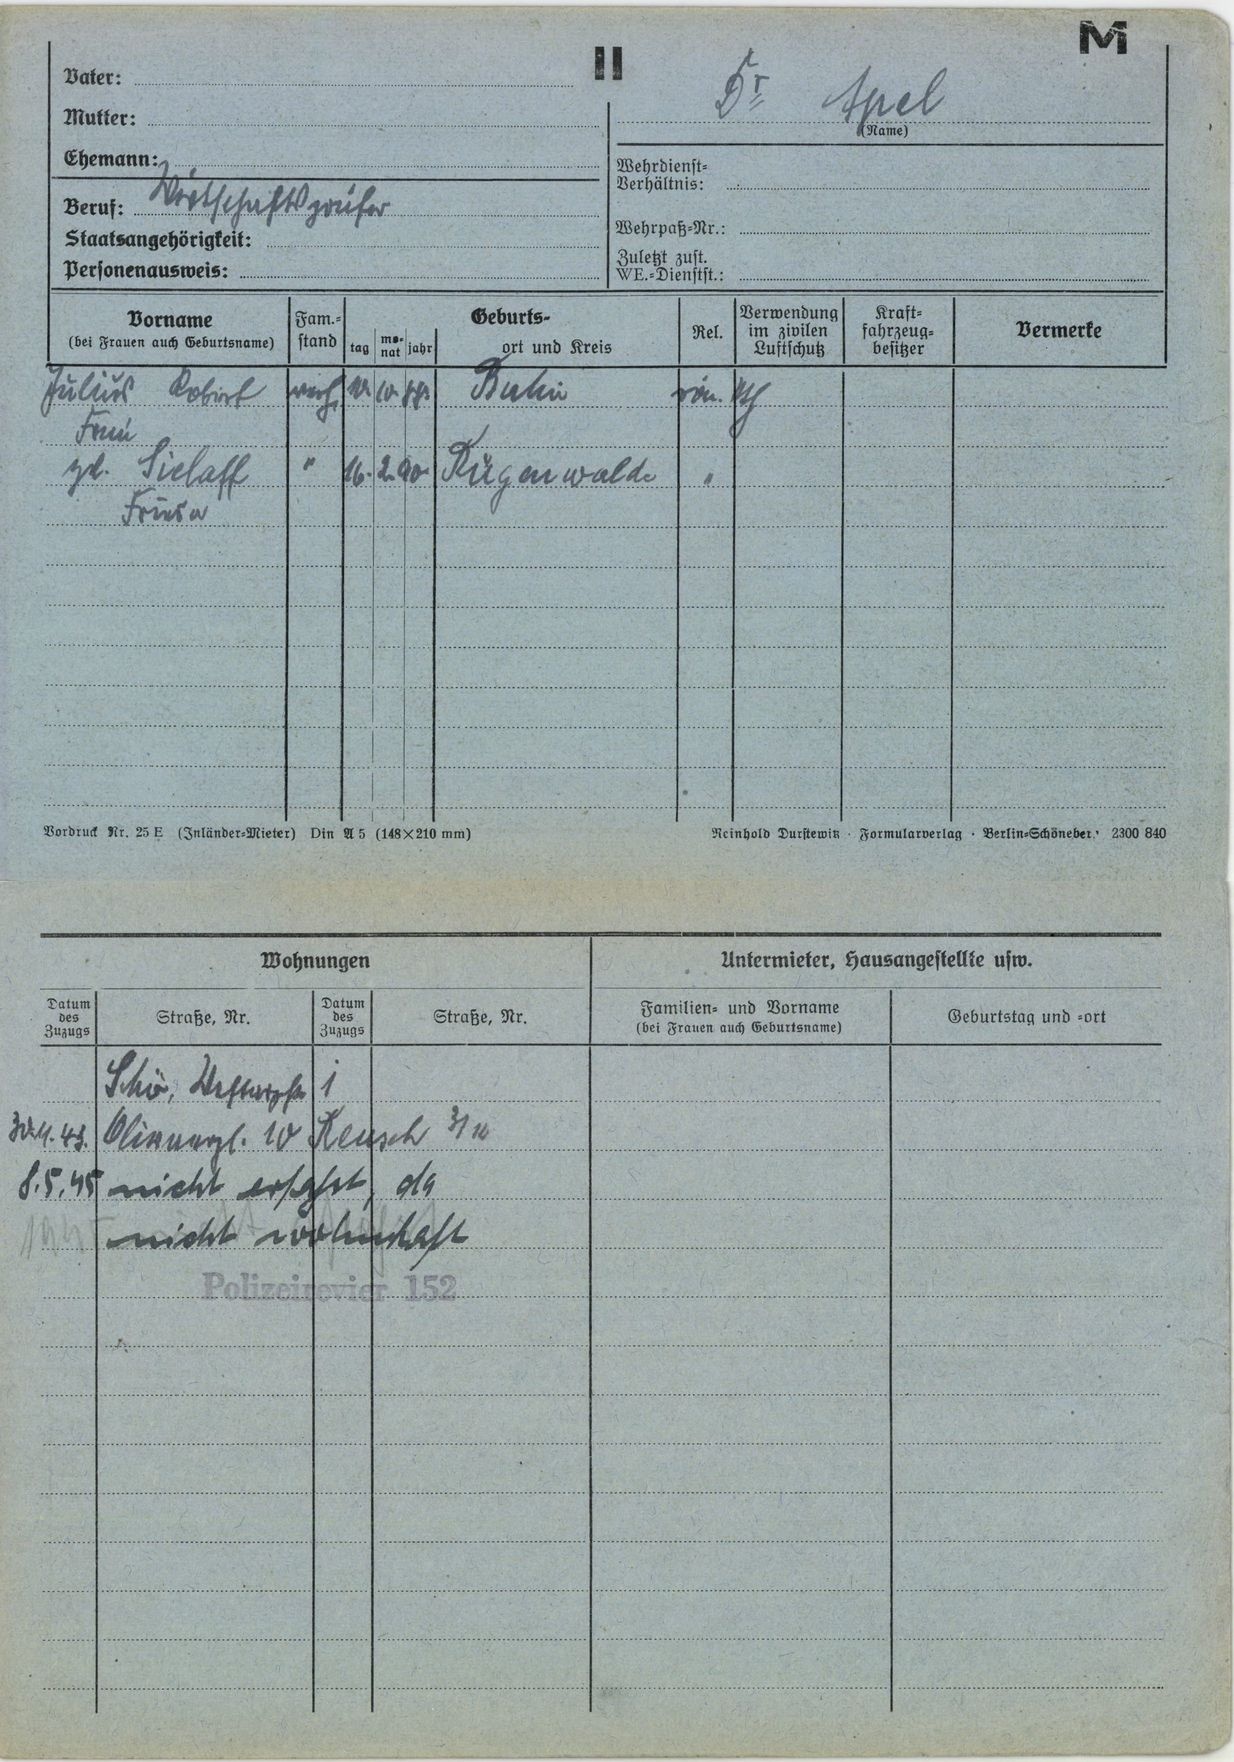
Dr Apel